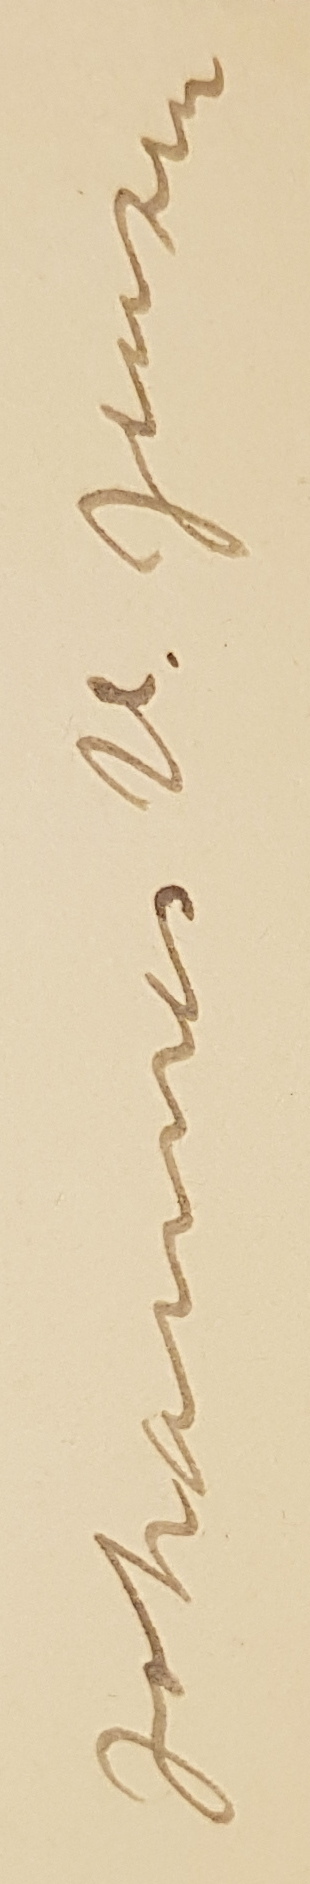
Signature of: johannes v jensen